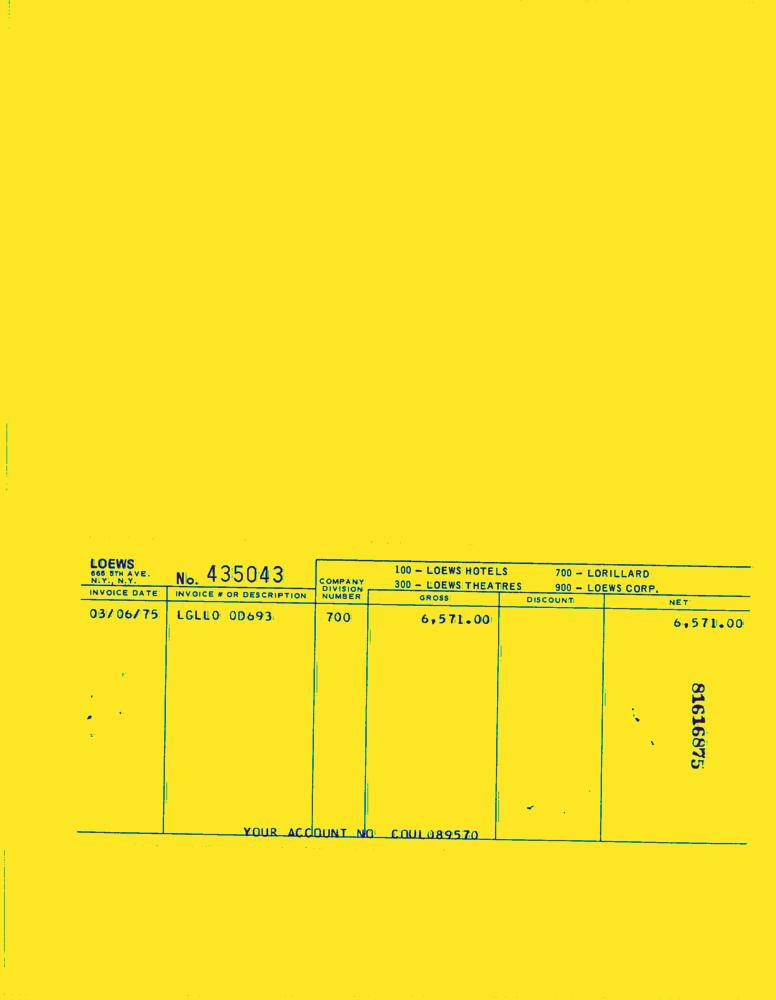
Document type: Invoice-Doc